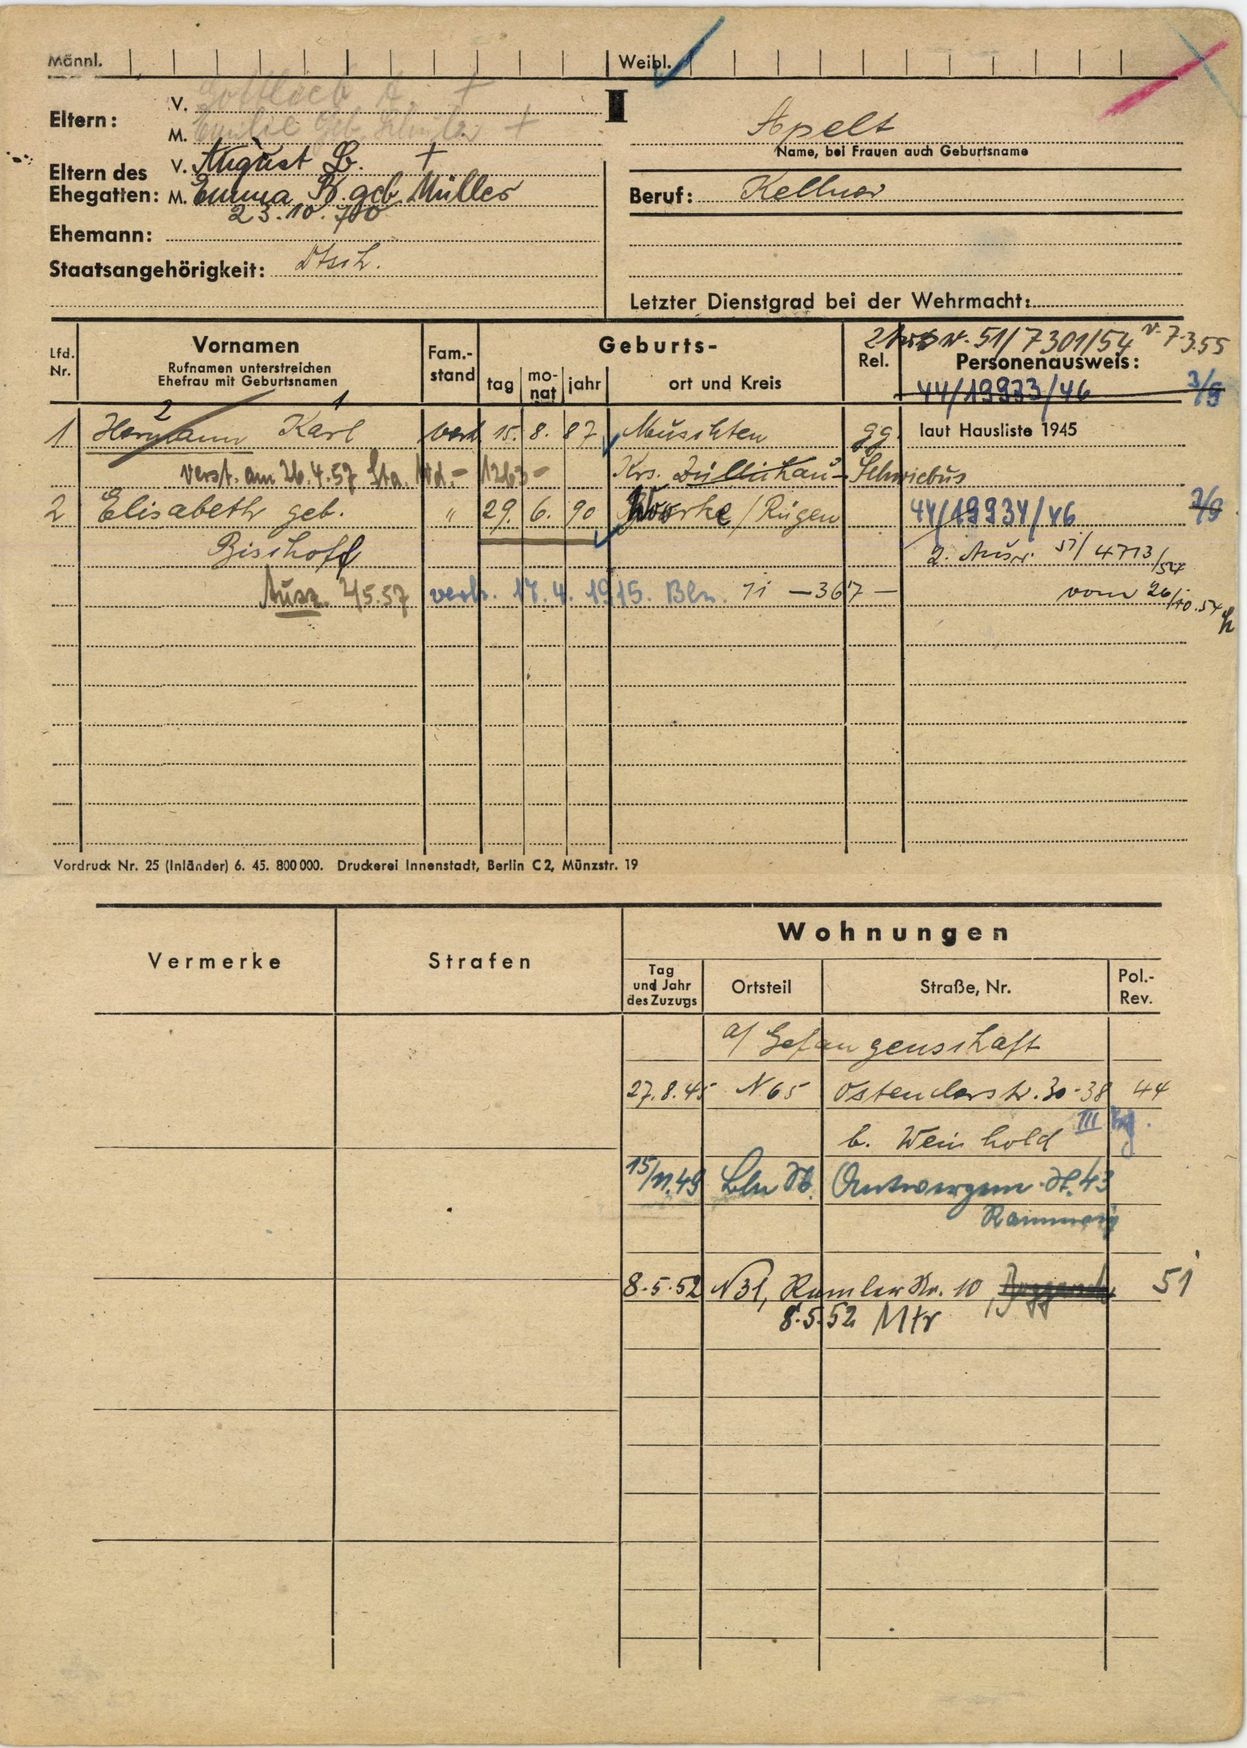
Apelt